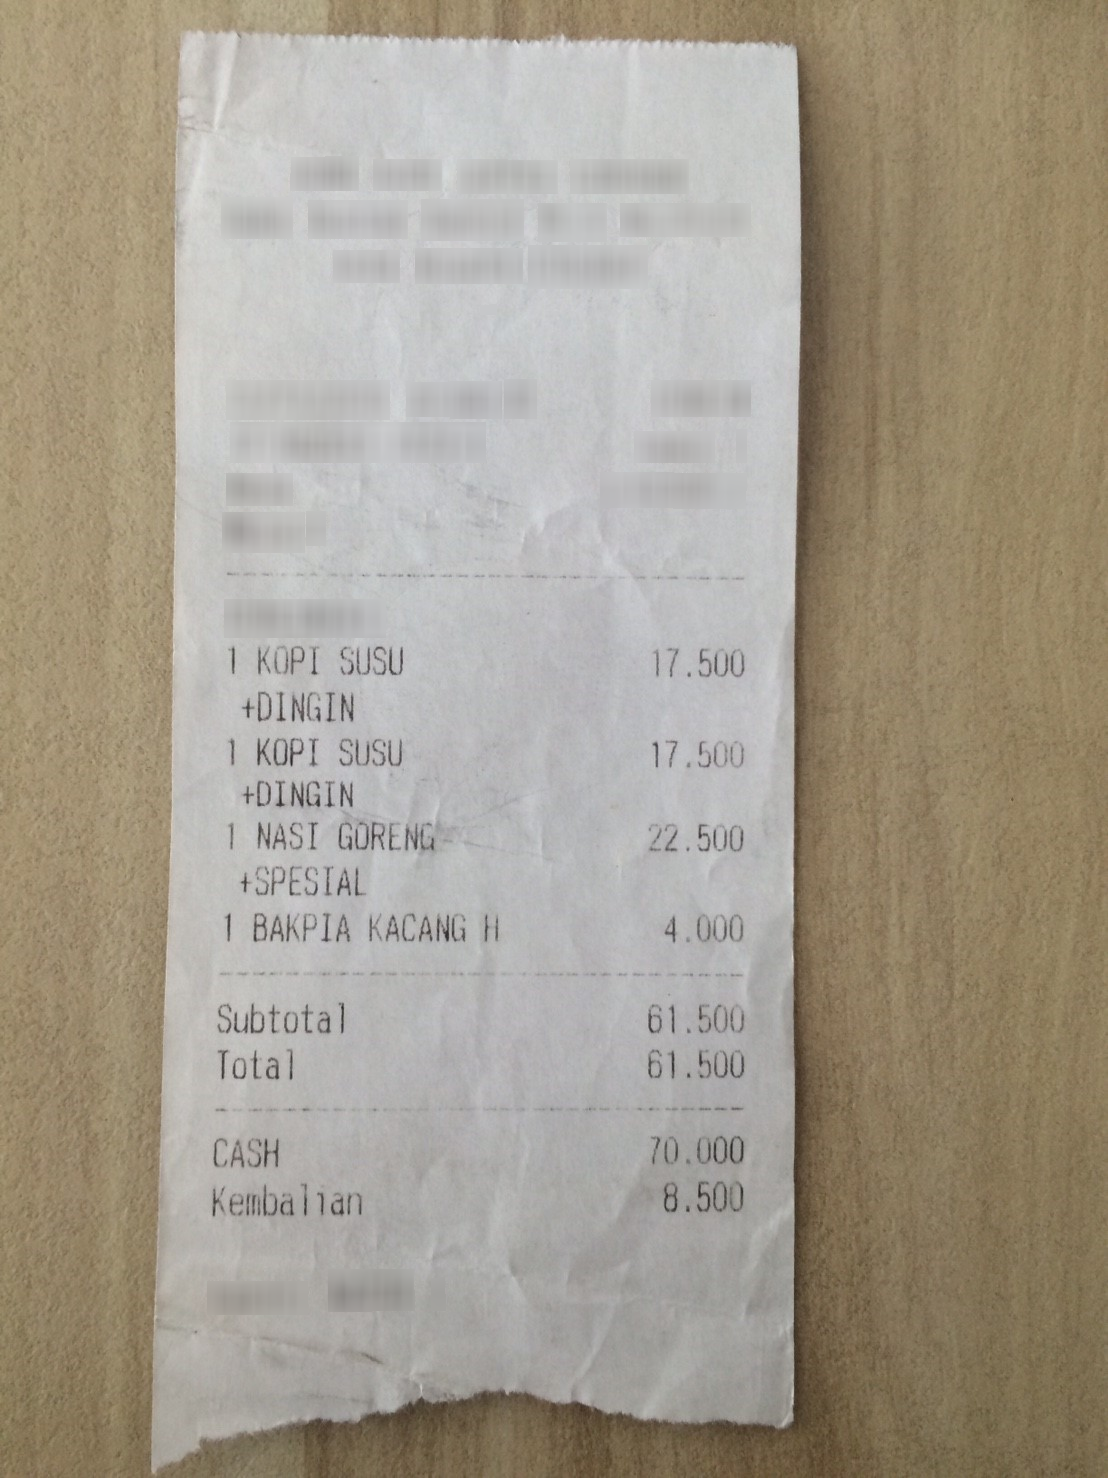
Number of items: 4
Subtotal: 61.500
Total: 61.500
OCR text regions:
text: KOPI
text: SUSU
text: 1
text: 17.500
text: +DINGIN
text: KOPI
text: SUSU
text: 1
text: 17.500
text: +DINGIN
text: NASI
text: GORENG
text: 1
text: 22.500
text: +SPESIAL
text: BAKPIA
text: KACANG
text: H
text: 1
text: 4.000
text: Subtotal
text: 61.500
text: Total
text: 61.500
text: CASH
text: 70.000
text: Kembalian
text: 8.500